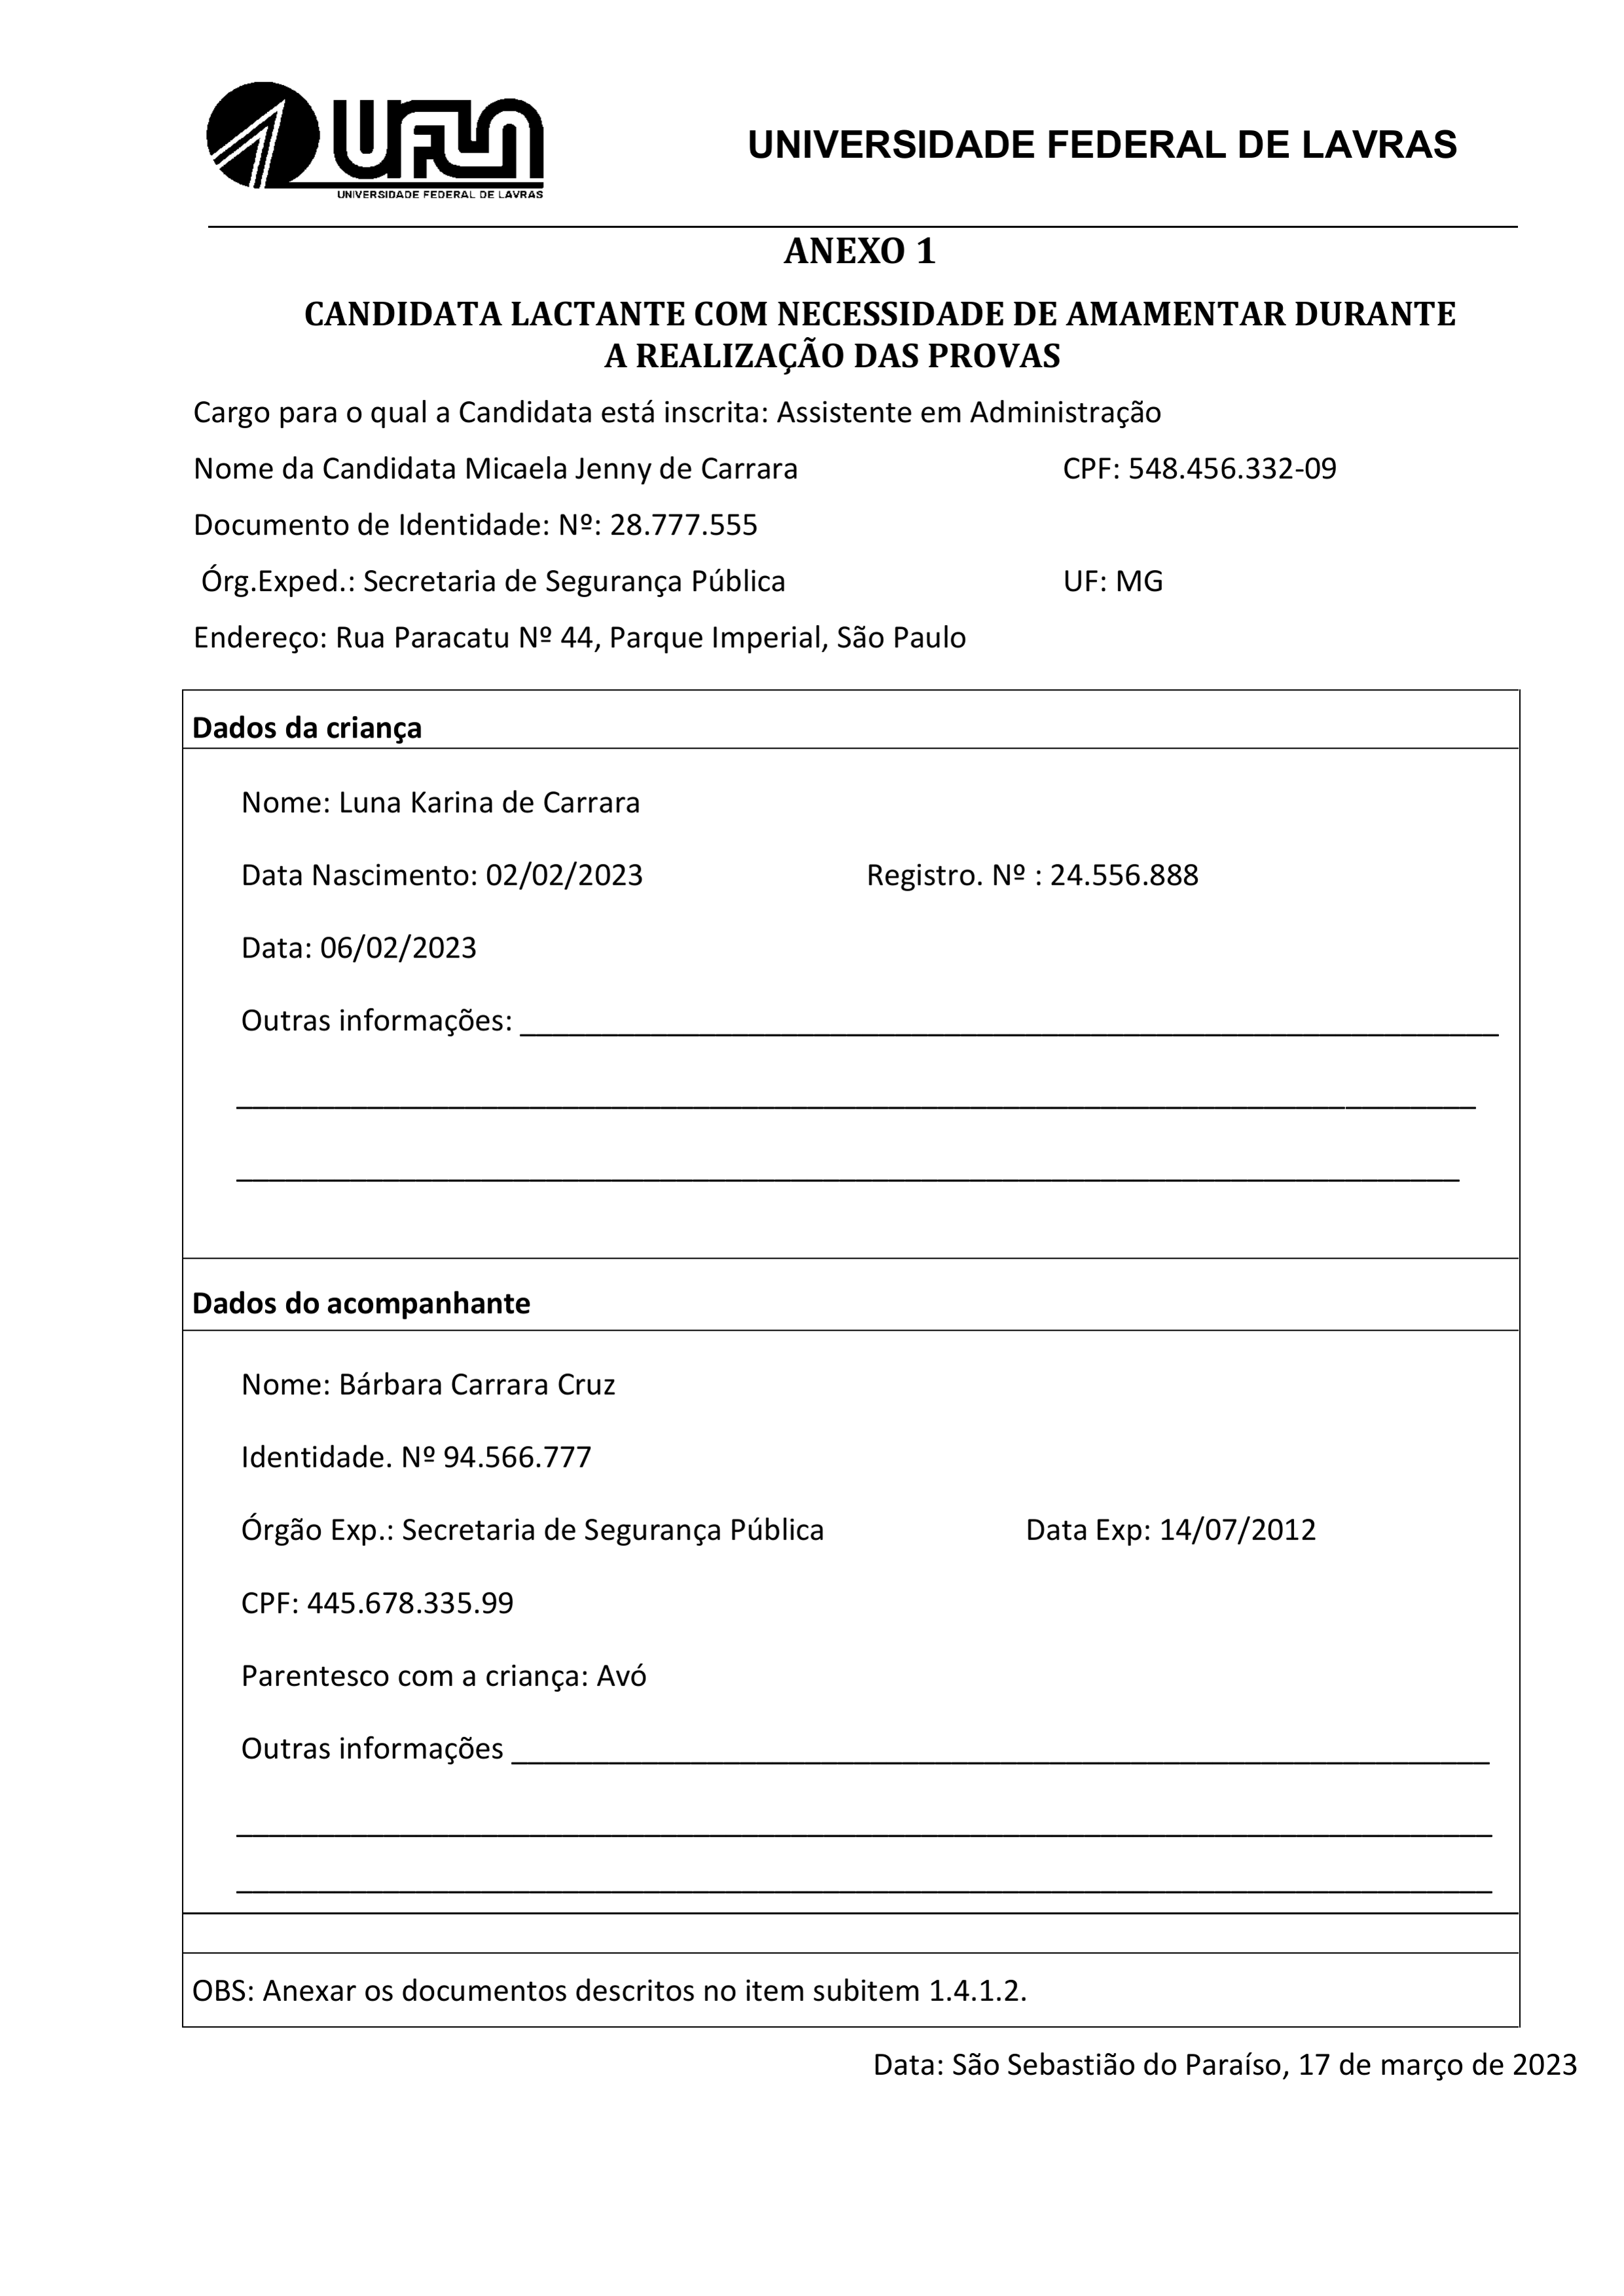
UFLA
UNIVERSIDADE FEDERAL DE LAVRAS
UNIVERSIDADE FEDERAL DE LAVRAS
ANEXO 1
CANDIDATA LACTANTE COM NECESSIDADE DE AMAMENTAR DURANTE A REALIZAÇÃO DAS PROVAS
Cargo para o qual a Candidata está inscrita:
Assistente em Administração
Nome da Candidata
Micaela Jenny de Carrara
CPF:
548.456.332-09
Documento de Identidade:
Nº:
28.777.555
Org.Exped.:
Secretaria de Segurança Pública
UF:
MG
Endereço:
Rua Paracatu Nº 44, Parque Imperial, São Paulo
Dados da criança
Nome:
Luna Karina de Carrara
Data Nascimento:
02/02/2023
Data:
06/02/2023
Outras informações:
Registro.
Nº :
24.556.888
Dados do acompanhante
Nome:
Bárbara Carrara Cruz
Identidade.
Nº
94.566.777
Órgão Exp.:
Secretaria de Segurança Pública
Data Exp:
14/07/2012
CPF:
445.678.335.99
Parentesco com a criança:
Avó
Outras informações
OBS: Anexar os documentos descritos no item subitem 1.4.1.2.
Data:
São Sebastião do Paraíso, 17 de março de 2023